Patient: Female, age 65
A 65-year-old Chinese female patient presented a gradually increased mass (4x3 cm) in the left thigh and three separated black skin lesions (1x1 cm or less) on the left foot in December 2015. The resection of the mass in the left thigh and the largest skin lesion on the left foot was performed on December 4, 2015. The pathological exploration showed malignant melanoma with necrosis but no nerve or vascular invasion. The chest computed tomography (CT) scan (Figure 1A) showed a shadow at the posterior segment of the right upper lobe of the lung. However, neither respiratory nor systemic symptoms, such as cough, weight loss, fever, and night sweats, were observed. For the first-line treatment, high-dose IL-2 was the preferred treatment, as is the case for medically fit metastatic melanoma patients for >20 years. Thus, IL-2 was administered to the patient at a dose of 64,000 IU/kg, qd, on days 1-10, repeated every 14 days for 6 cycles. However, a node in the left thigh around the surgical margin (1.5x1.5 cm) and two new lymph nodes in the left groin (2x1 cm) were observed, indicating progressive disease. Another chest CT scan (Figure 1B), performed in March 2016, suggested a slightly reduced lesion of the right lobe of the lung.
Then, the patient initiated pembrolizumab treatment at a dose of 2 mg/kg every 3 weeks since June 2016. After 3 cycles of immunotherapy, all the nodes contracted remarkably. Nevertheless, the patient developed fatigue and dry mouth and skin, raising suspicion of Sjogren's syndrome with a positive concentration of the autoimmune antibody RO52 in the peripheral blood test. Thus, the administration of pembrolizumab at 2 mg/kg was continued at every 4 weeks for another 7 cycles until January 2017. The patient responded to pembrolizumab, and the nodes in the left thigh or groin, except for two black skin lesions at the bottom of left foot (decreasing in size from 0.5x0.3 to 0.2x0.1 cm), disappeared, as evaluated by ultrasonic scan in October 2016; however, tolerant oral ulcer, fatigue, and vitiligo were observed.
In February 2017, the patient presented about 10 mL of bloody sputum daily for a week without cough, night sweats, fever, or weight loss. The chest CT (Figure 1C) showed the increased size of the lesion in the right upper lobe without lymphadenopathy or pleural effusion. BALF was collected, and transbronchial lung biopsy was performed. Unconcentrated BALF was tested positive for GeneXpert Mycobacterium tuberculosis (MTB)/RIF with low semi-quantitative value. Additionally, mutations in rpoB gene that confer rifampicin resistance were not detected. The liquid culture and drug sensitivity test for BALF indicated MTB to be drug sensitive. Both examinations confirmed the diagnosis of active pulmonary TB. The transbronchial lung biopsy specimen showed a large amount of caseous necrosis (Figure 2A and B) with mediate lymphocyte infiltrate but few acid-fast bacilli. The number of CD4 and CD8 in the peripheral blood was significantly higher than the normal range (1,544/microL and 712/microL, respectively). Consequently, immunotherapy was paused and anti-TB drugs of isoniazid 0.3, qd, rifampin 0.45, qd, pyrazinamide 1.0, qd, and ethambutol 0.75, qd (HRZE) were administered according to the body weight. Bloody sputum ceased with anti-TB treatment 1-week posttreatment and the sputum culture for MTB was negative after 4 weeks. However, the patient complained of nausea and vomiting during the anti-TB treatment since week 4, and the liver function test showed the abnormal level of alanine aminotransferase 240 U/L, aspartate aminotransferase 277 U/L, and total bilirubin 42 micromol/L. Thus, the anti-TB treatment was suspended and liver-protecting drugs were administered. After 2 weeks, the liver function recovered and clinical symptoms improved significantly. HRZ was challenged again; however, the level of transaminases increased and isoniazid-induced fever was observed. Considering the negative sputum culture and side effects of HRZ, the administration of isoniazid, rifampin, and pyrazinamide was discontinued. The second-line anti-TB regimen, including streptomycin 0.75, qd, ethambutol 0.75, qd, and moxifloxacin 0.4, qd, was administered for 4 months. The chest CT scan (Figure 1D) showed that the right pulmonary lesion had shrunk significantly in April 2017. Therefore, the patient was challenged with pembrolizumab monthly for 2 more cycles with the concurrent use of three anti-TB drugs. Combination of PD-1 inhibition and anti-TB treatment kept the patient fit with normal liver function and slightly improved dry mouth. Notably, no steroids were administered throughout the treatment. Then, the patient underwent radical resection of the remaining two black skin lesions at the bottom of the left foot on July 12, 2017, and histology did not show any tumor cells indicating a complete response. Subsequently, the patient was subjected to two consolidation treatments with pembrolizumab per month (total 14 cycles). Anti-TB therapy was discontinued in August 2017. Also, she was under medical surveillance every 3-6 months, and no recurrence was detected. Finally, the patient was under follow-up until the drafting of this case report.
The study was approved by the Clinical Research Ethics Committee of Shenzhen People's Hospital, China. Written consent was obtained from the patient and her relatives for publication of the case report.
Keywords: pd-1, anti-tuberculosis treatment, checkpoint inhibitor, metastatic melanoma, pembrolizumab, pulmonary tuberculosis
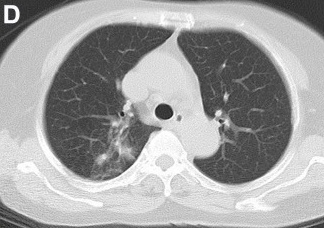
Image caption: CT image. . Notes: (A) Infiltration of the right upper lobe of the lung before treatment.